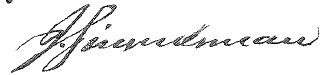
Signature of: jacob zimmerman